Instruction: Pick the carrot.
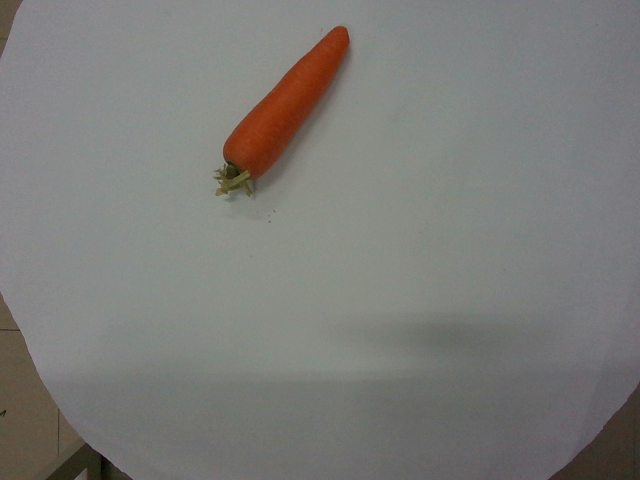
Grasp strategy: vertical